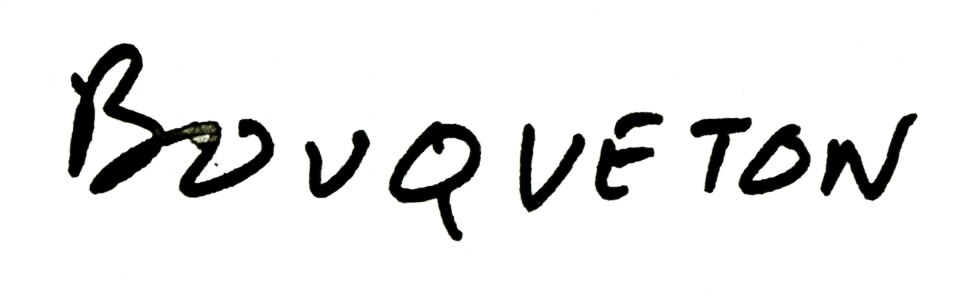
Signature of: marcel bouqueton